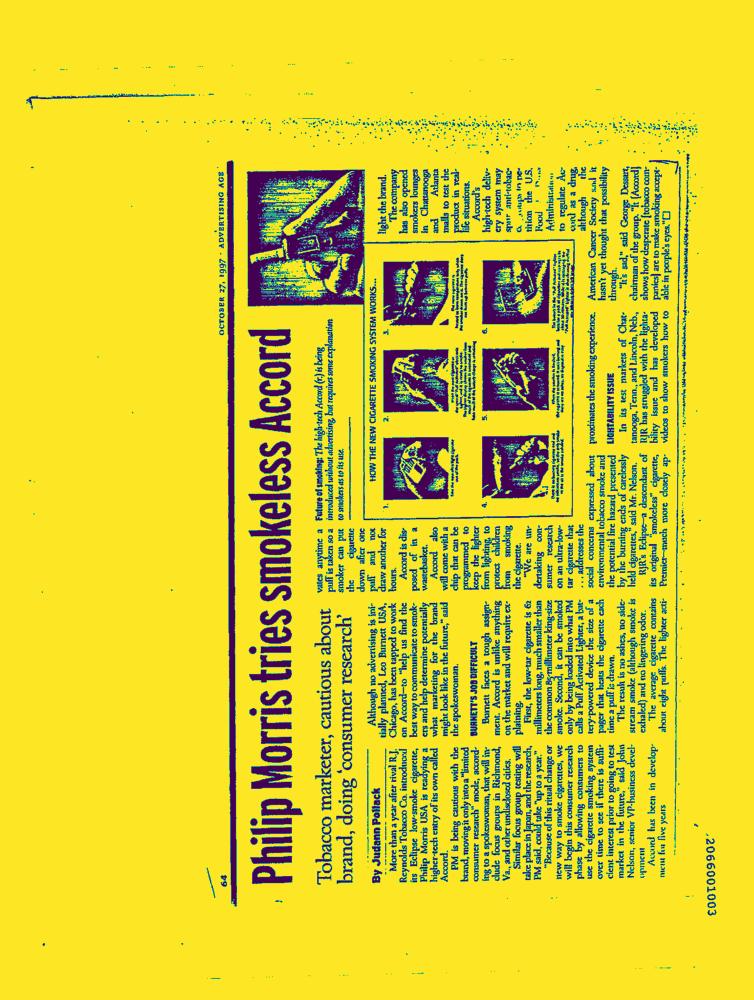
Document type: News-Article